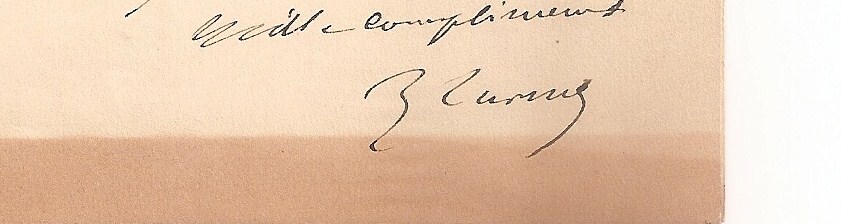
Signature of: léon curmer